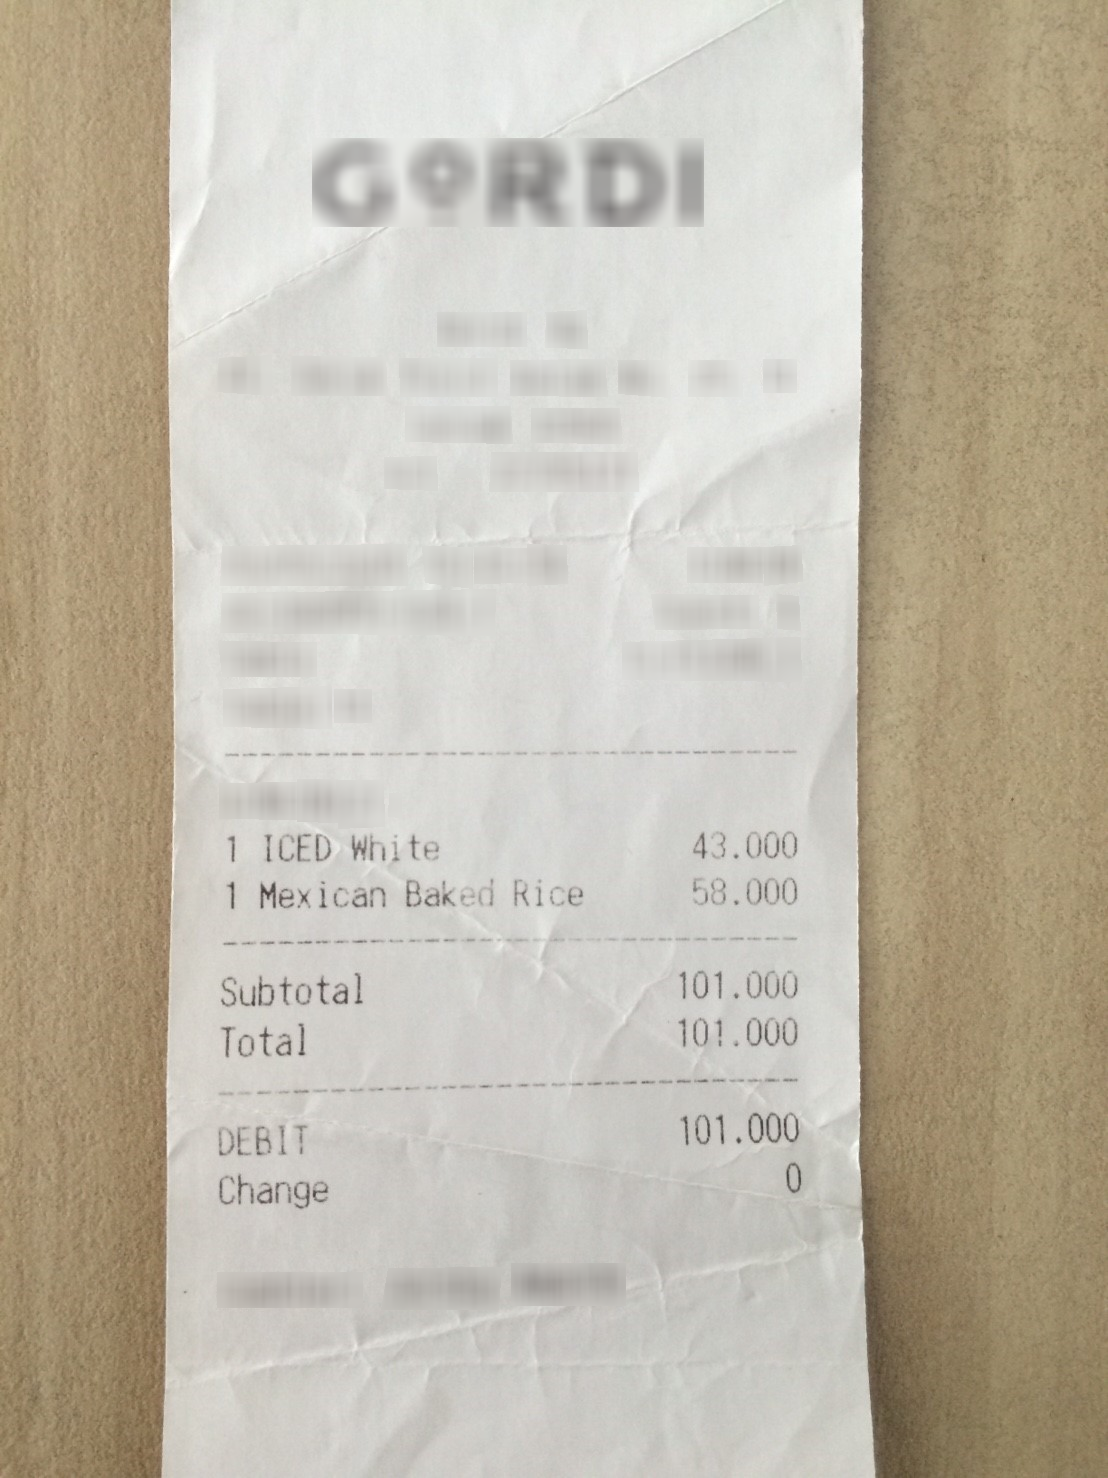
Extraction:
receipt: line_items: name: ICED White
price: 43.000
qty: 1
name: Mexican Baked Rice
price: 58.000
qty: 1
subtotal: 101.000
total: 101.000